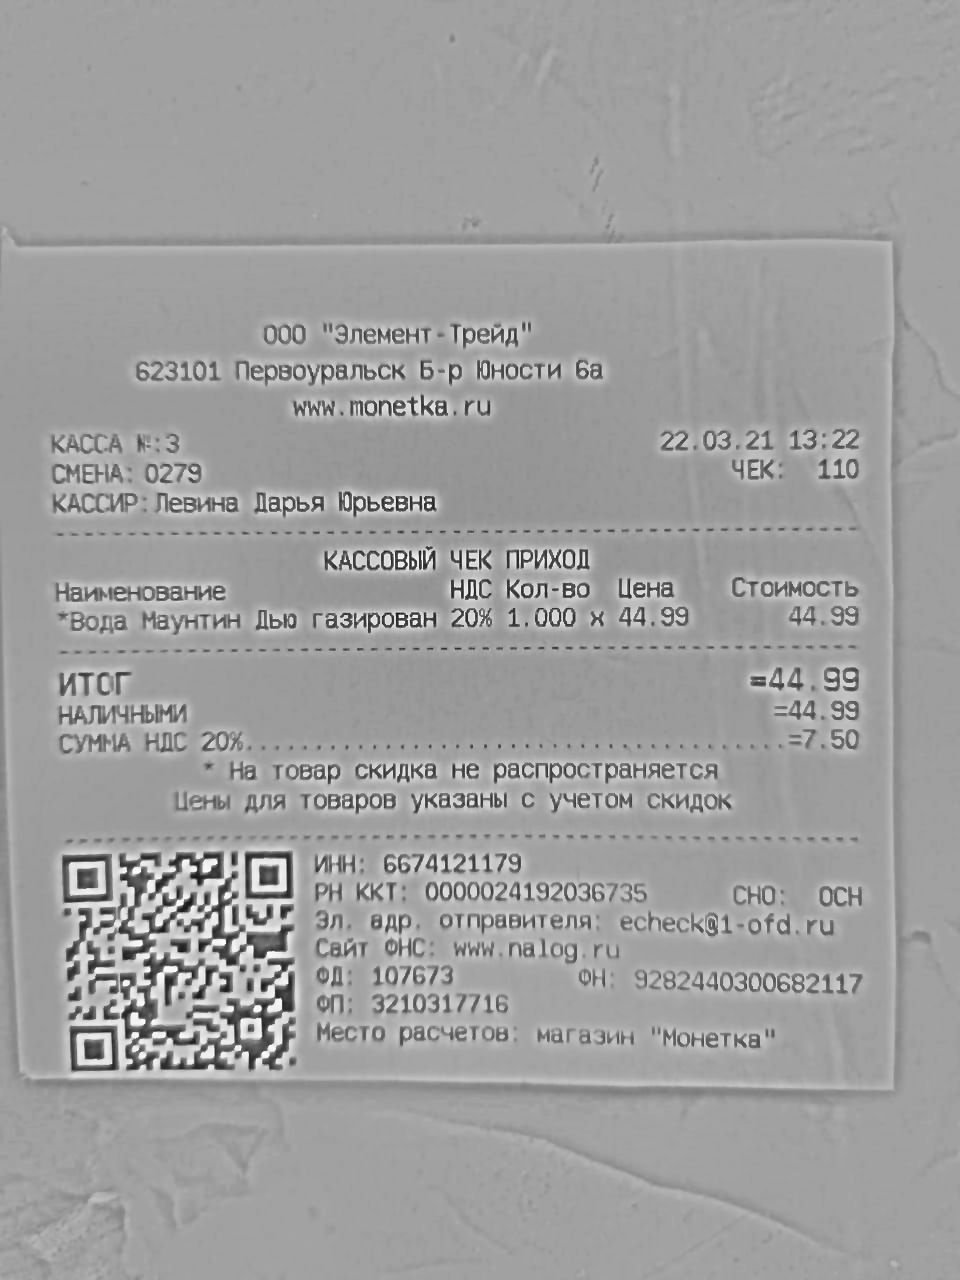
Продавец: ООО "Элемент-Трейд"
ИНН: 6674121179
Дата: 22.03.21
Товары: Вода Маунтин Дью газирован
Количество: 1.000
Цена: 44.99
Сумма: 44.99
Итого: 44.99